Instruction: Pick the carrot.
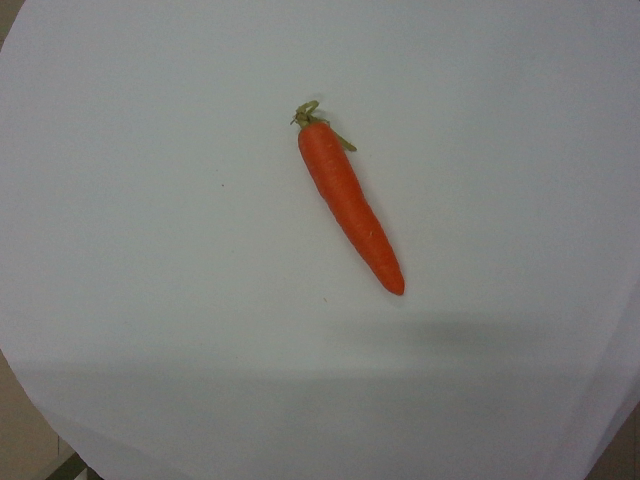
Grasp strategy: vertical